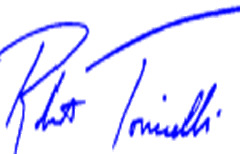
Signature of: robert torricelli